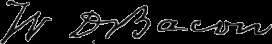
Signature of: winchel bacon